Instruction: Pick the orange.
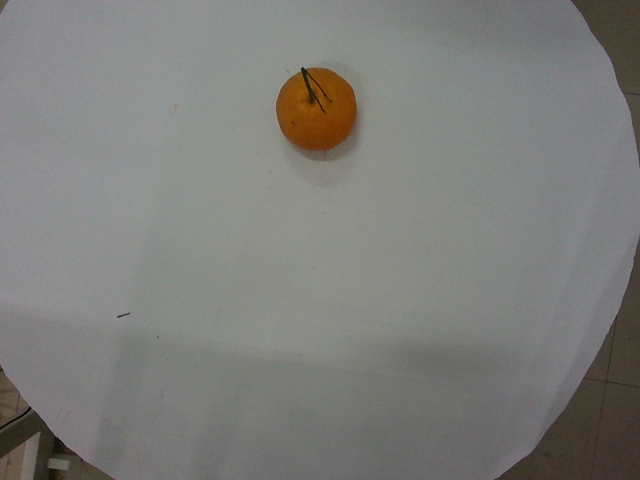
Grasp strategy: vertical